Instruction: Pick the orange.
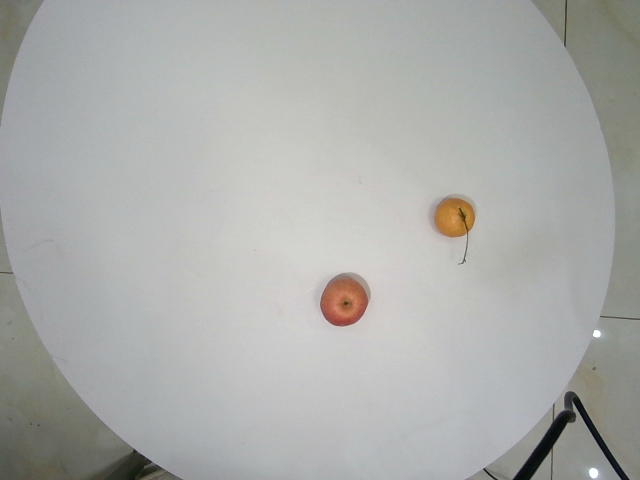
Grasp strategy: vertical